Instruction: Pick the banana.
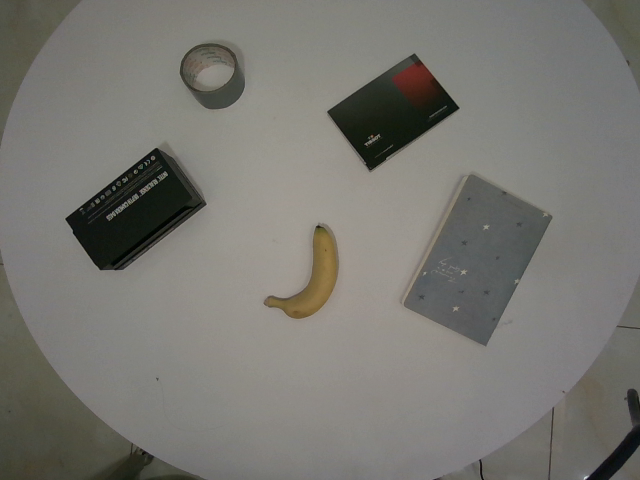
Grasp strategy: vertical